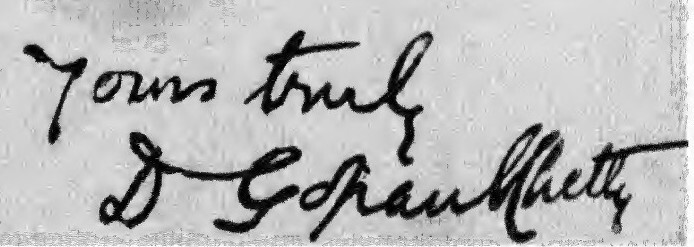
Signature of: d gopaul chetty